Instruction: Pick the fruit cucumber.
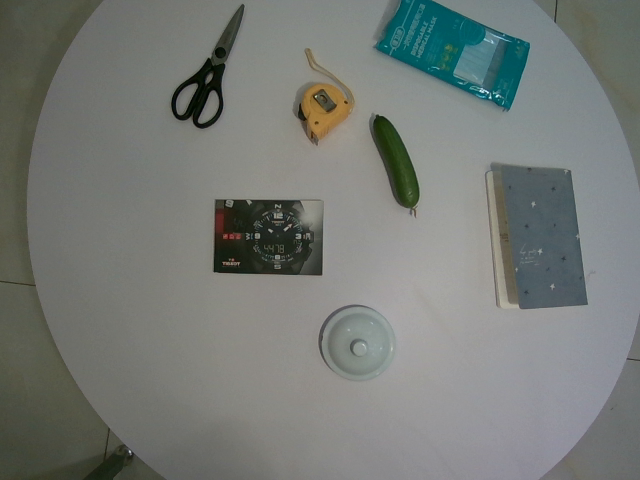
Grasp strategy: vertical